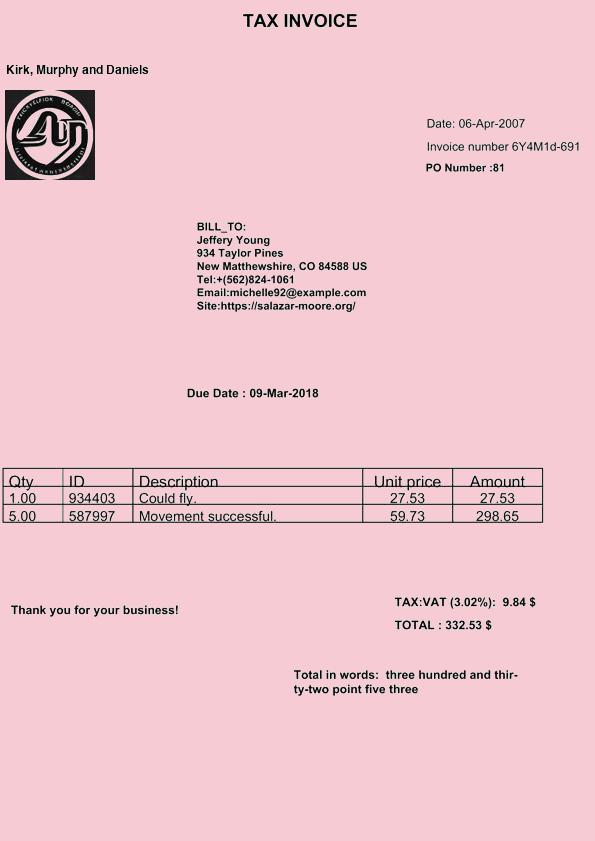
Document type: Invoice